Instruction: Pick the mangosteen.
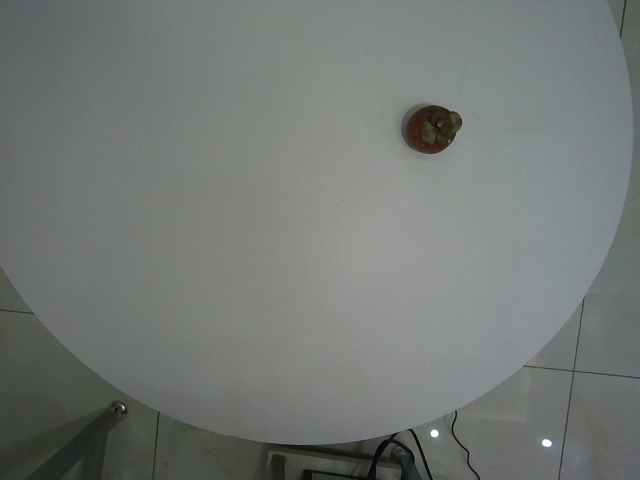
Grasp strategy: vertical